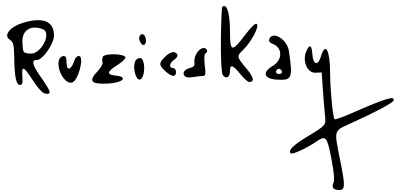
Signature of: györgy ruzicskay